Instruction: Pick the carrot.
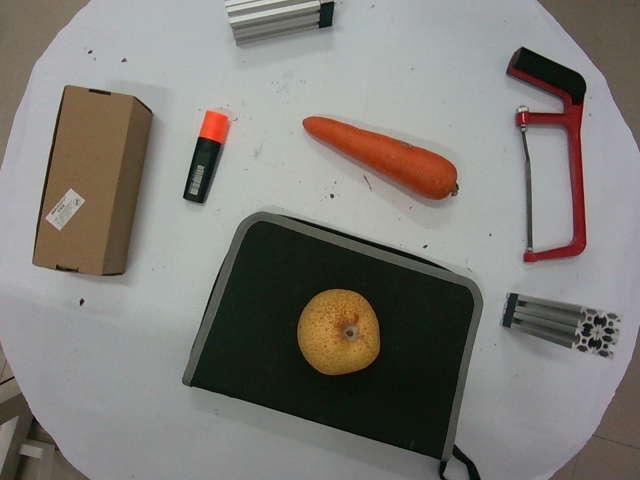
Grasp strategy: vertical